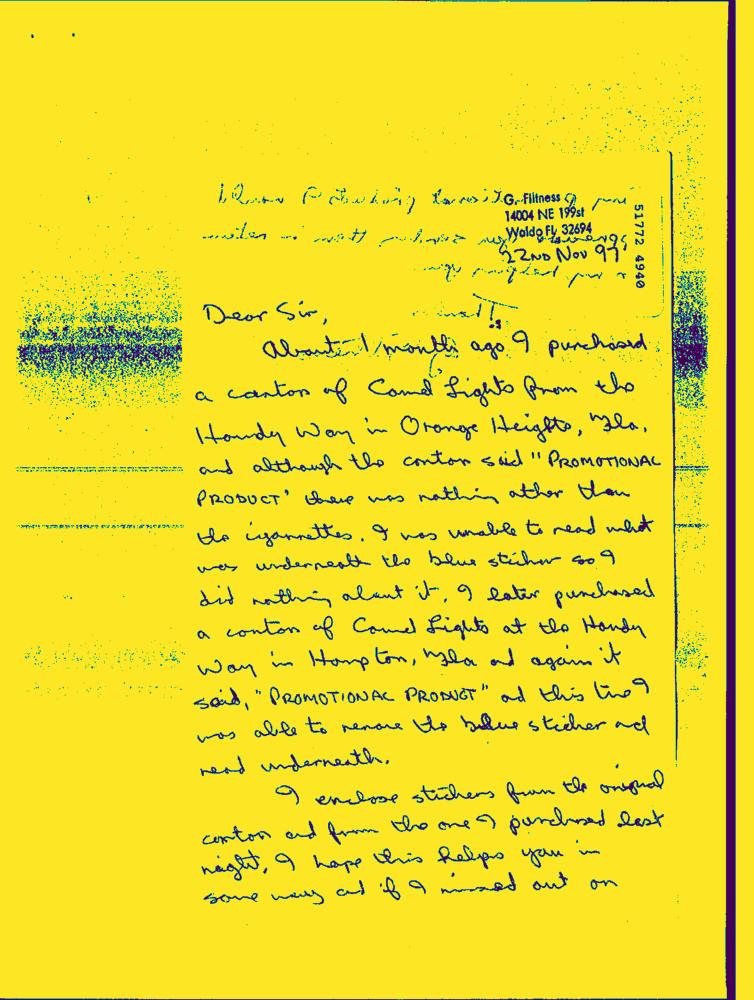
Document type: Hand-Written